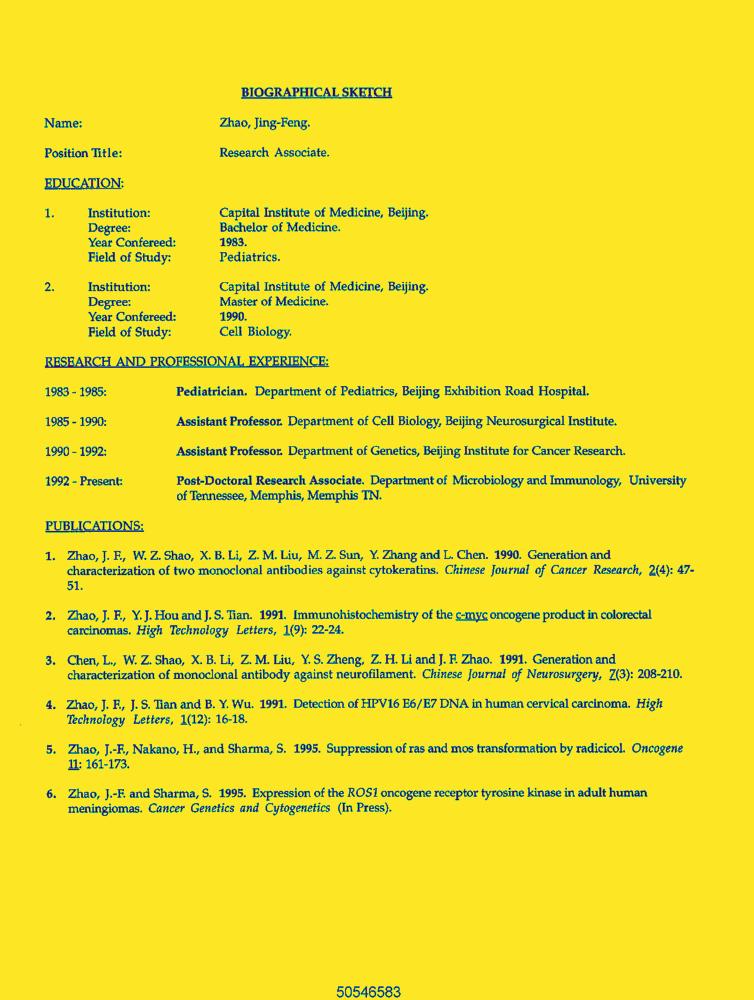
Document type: Resume-Doc